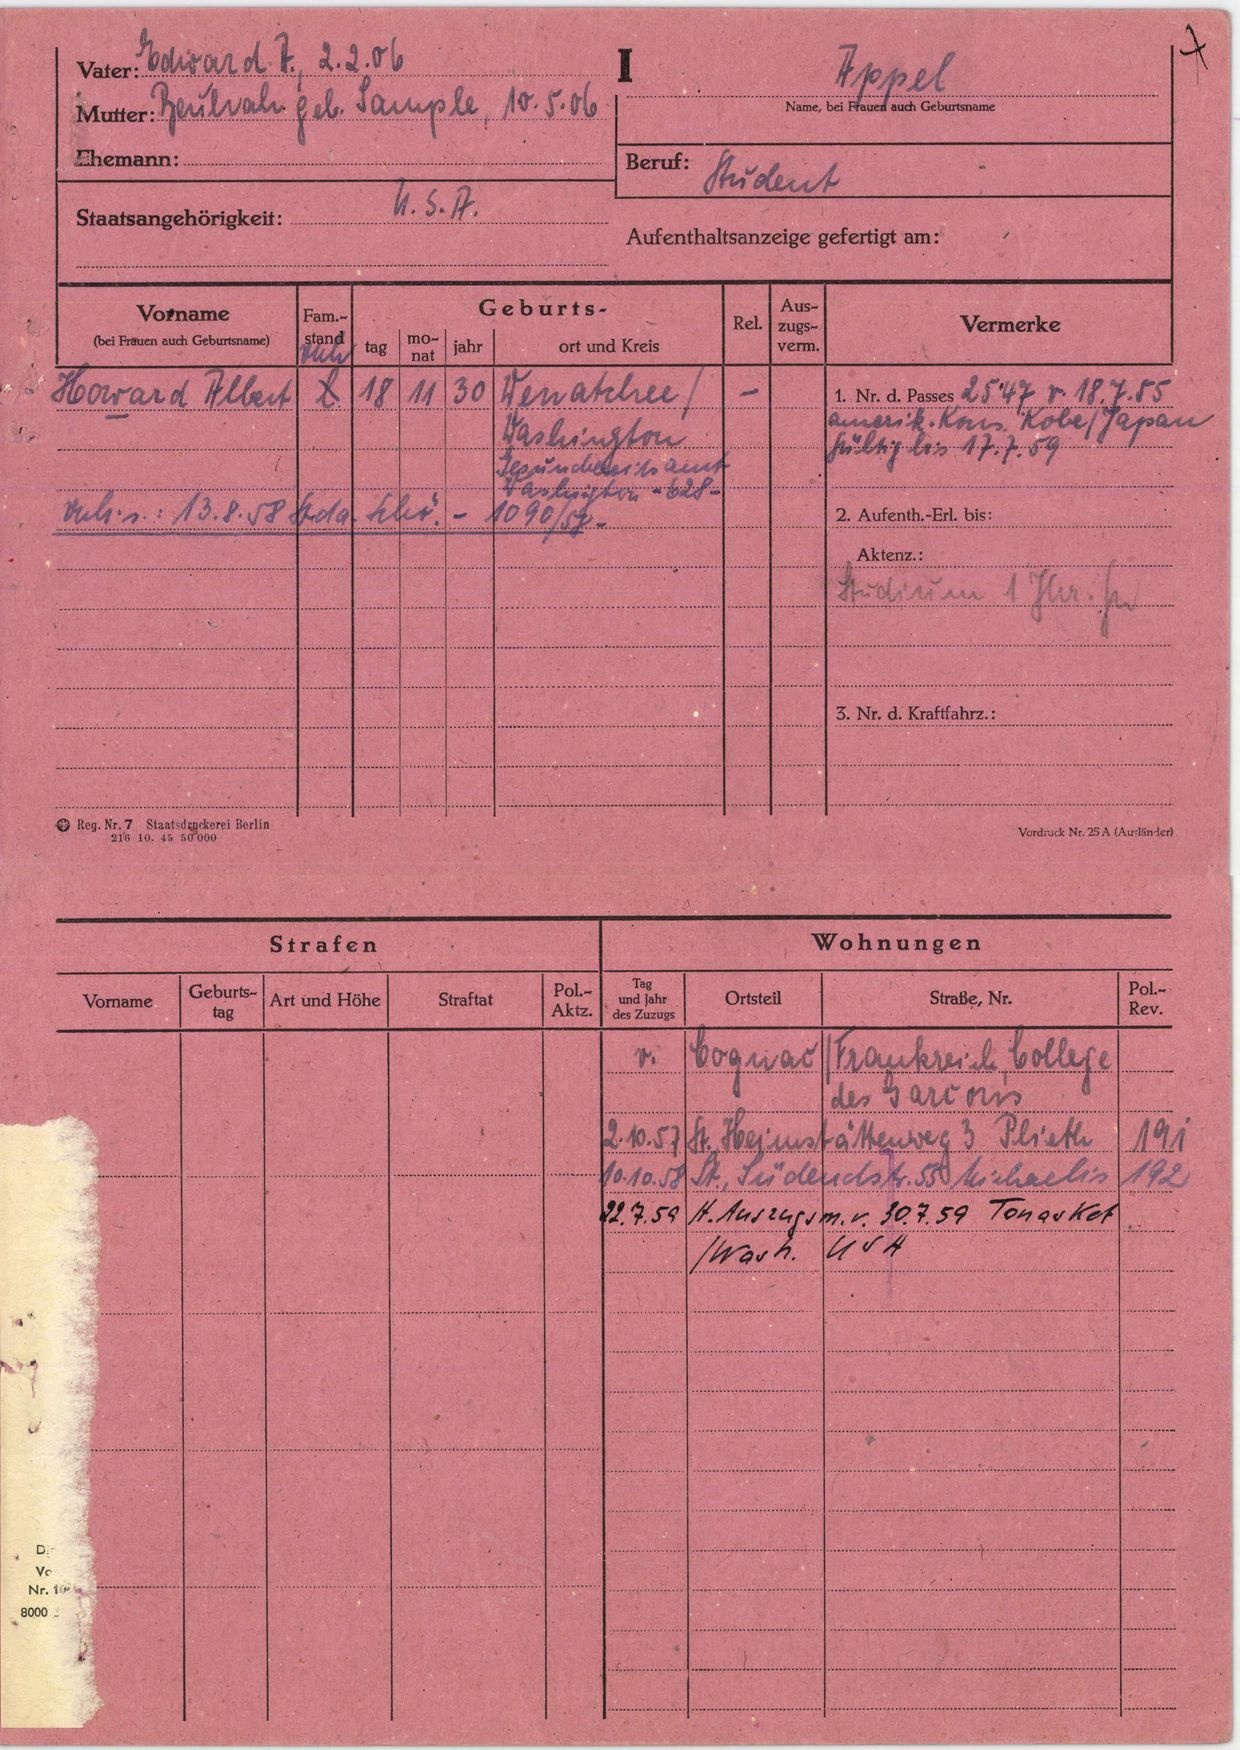
Appel